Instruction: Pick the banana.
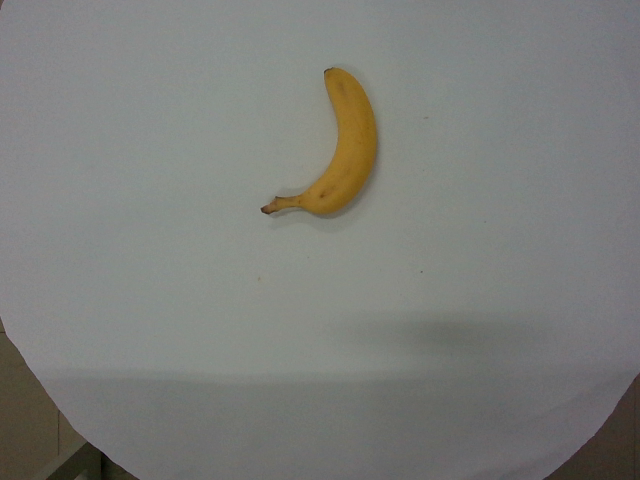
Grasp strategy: vertical